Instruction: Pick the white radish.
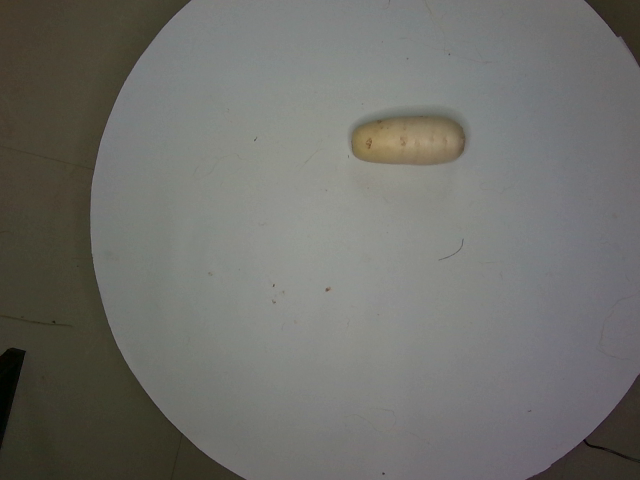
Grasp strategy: vertical